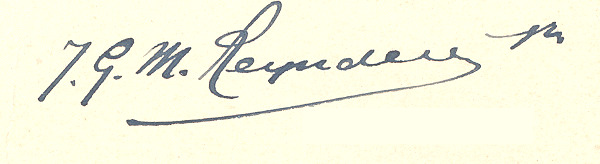
Signature of: johannes george marie reynders sr